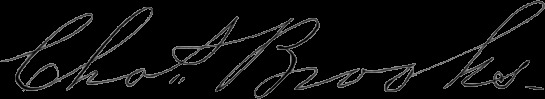
Signature of: charles brooks